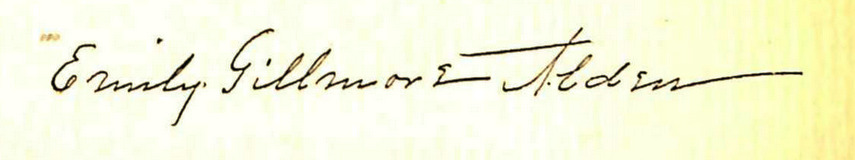
Signature of: emily gillmore alden